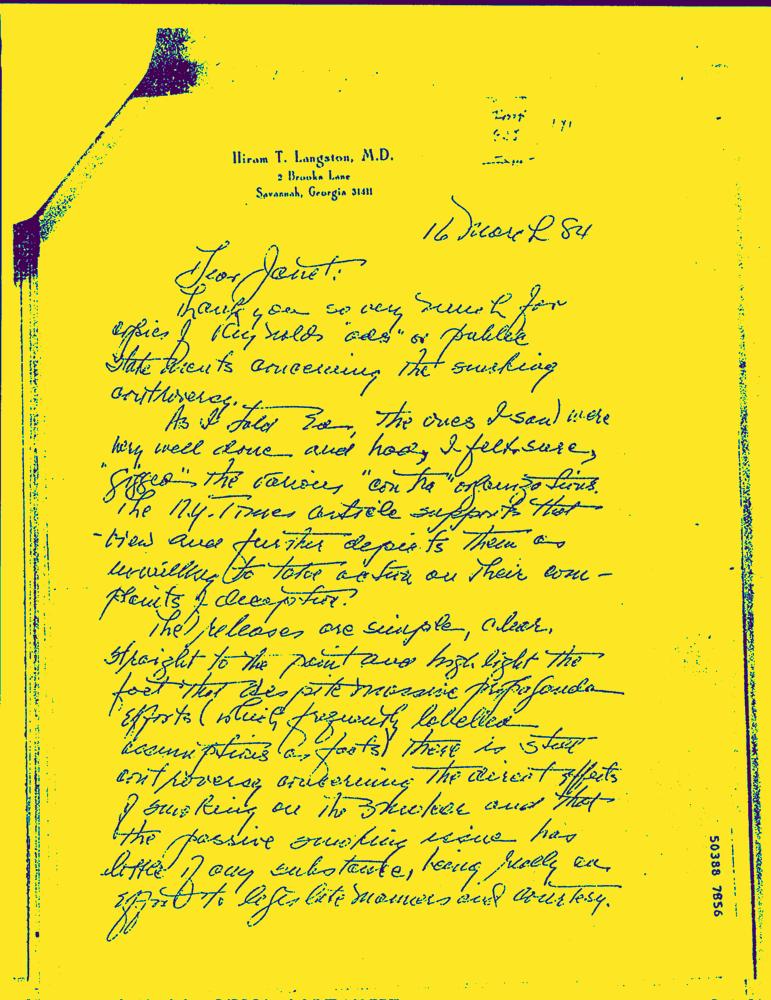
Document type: Hand-Written